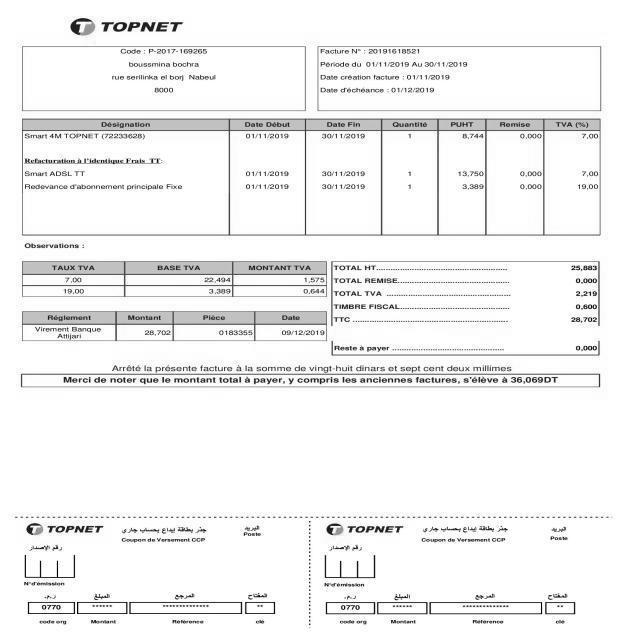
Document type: Invoice